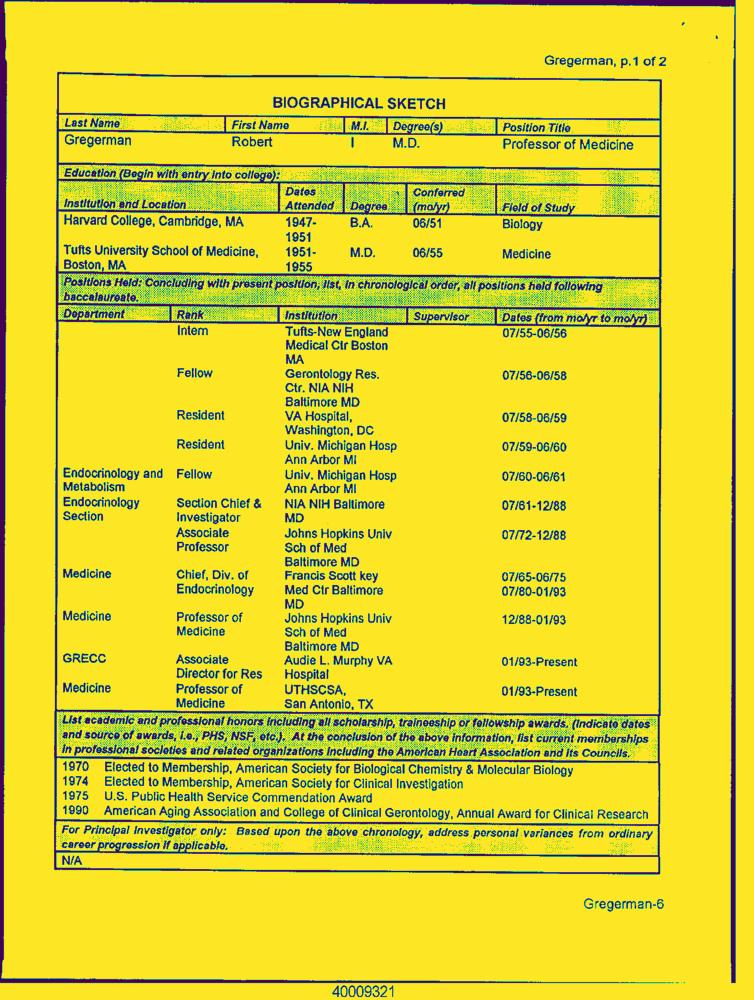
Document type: Resume-Doc